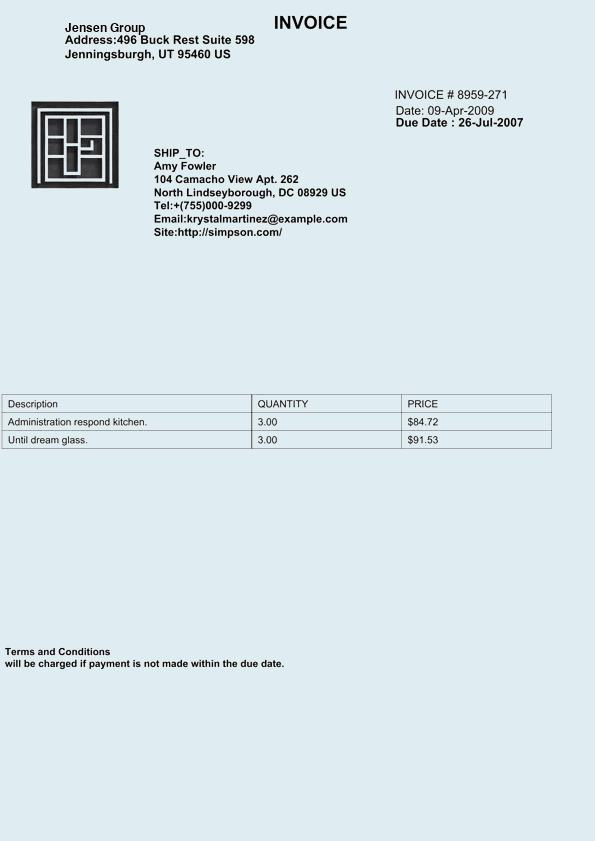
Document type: Invoice